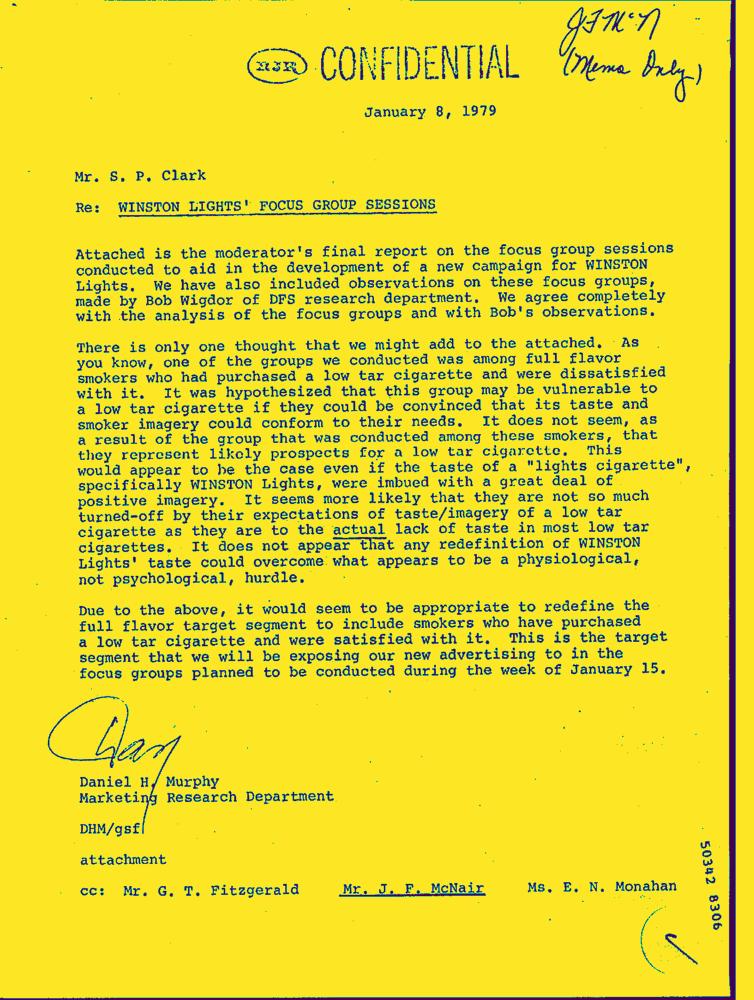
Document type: Letter-Doc